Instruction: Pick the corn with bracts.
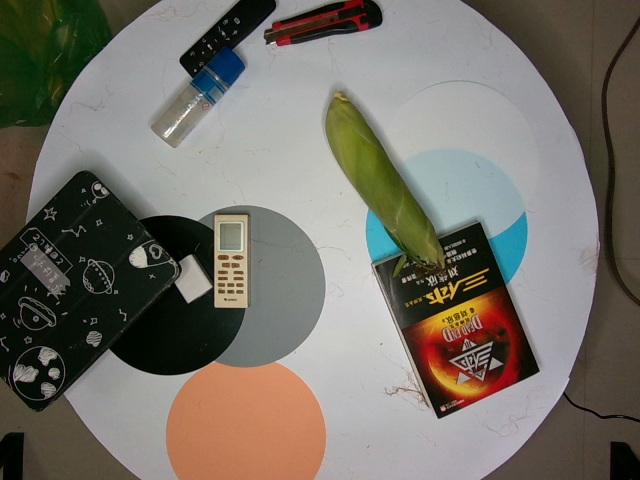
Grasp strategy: vertical